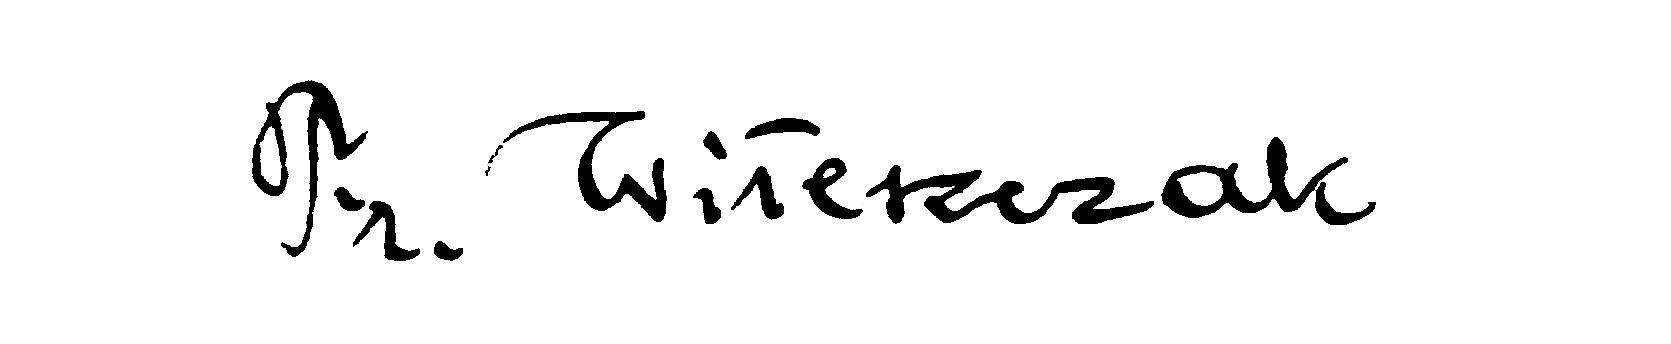
Signature of: franciszek witeszczak